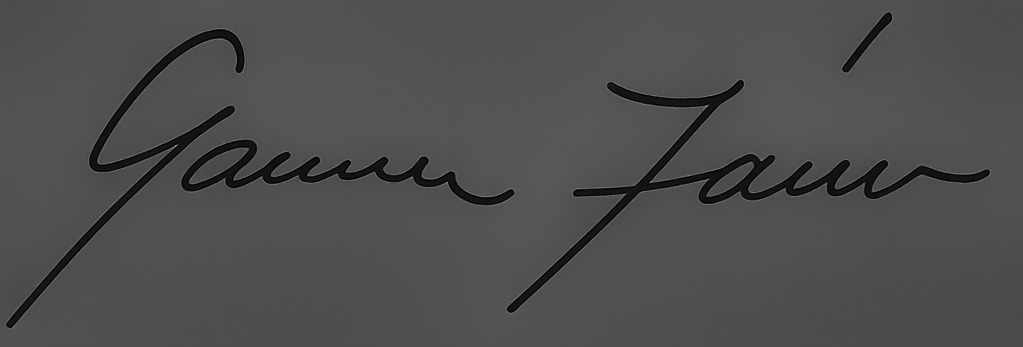
Signature of: jános gausz